Question: Talk about the condition:
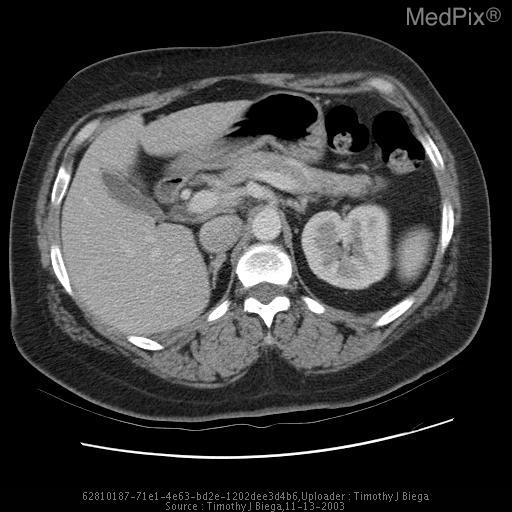
Answer: The disease is discussed as: Renal Agenesis: True renal agenesis is defined as the complete congenital absence of renal tissue.  Acquired forms of agenesis are characterized by the development of renal tissue which atrophies either during development or during childhood.

Incidence: between 1:500 and 1:1500 births

Etiology: Failure of formation of the ureteral bud or because of an inherent deficiency of the metanephric blastema [in this case, partial development of the ureter may be present].

Imaging studies: In true agenesis, a hemitrigone is found in the bladder on cystoscopy.  No renal artery is present.  The colon occupies the renal fossa on the affected side, and this may suggest the diagnosis on plain films or barium enema.

Associated anomalies: The ipsilateral adrenal gland is absent in
8-10% of cases.  Some investigators report a twofold increase in the incidence of congenital anomalies of the contralateral kidney.  Associated genital abnormalities in males may include cysts of the ipsilateral seminal vesicle, absence of the ipsilateral vas deferens, hypoplasia or agenesis of the testicle, and hypospadias.  In females, unicornuate or bicornuate uterus, absence or hypoplasia of the uterus, and absence or aplasia of the vagina (Rokitansky-Kuster-Hauser syndrome) may be present.

Bilateral renal agenesis: This is extremely rare and is incompatible with life.  Males are affected in three-fourths of cases.  Infants demonstrate characteristic features of Potter's syndrome including low-set ears and a prominent palpebral fold.

Supernumerary kidney: Extremely rare.  Cleavage of the metanephric blastema has been suggested as the cause.  Most supernumerary kidneys are caudally placed and are hypoplastic.  A separate collecting system is generally present.